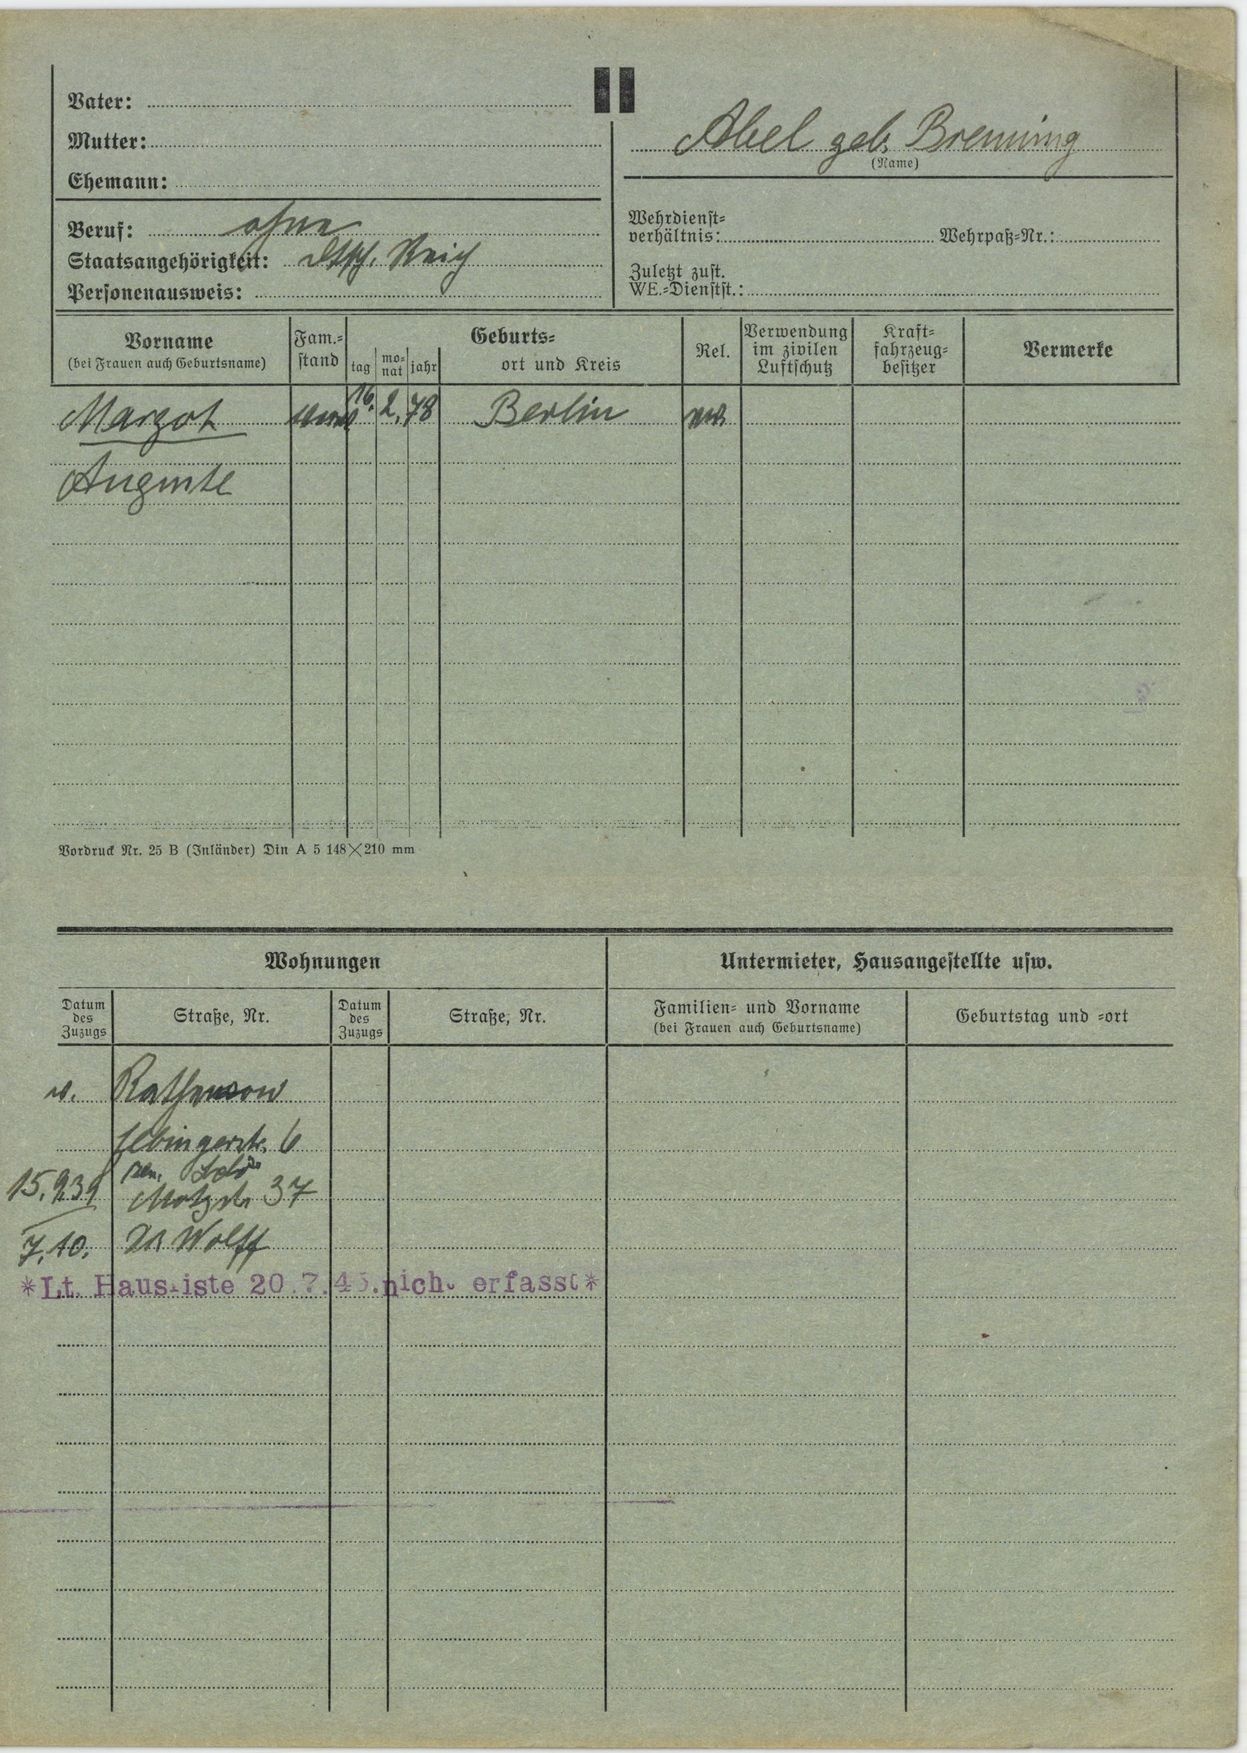
Abel geb. Breuning